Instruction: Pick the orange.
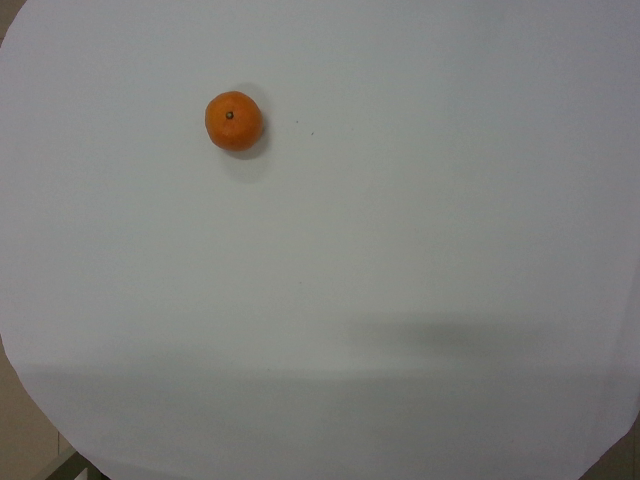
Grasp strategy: vertical